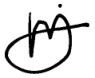
Signature of: martijn janssen